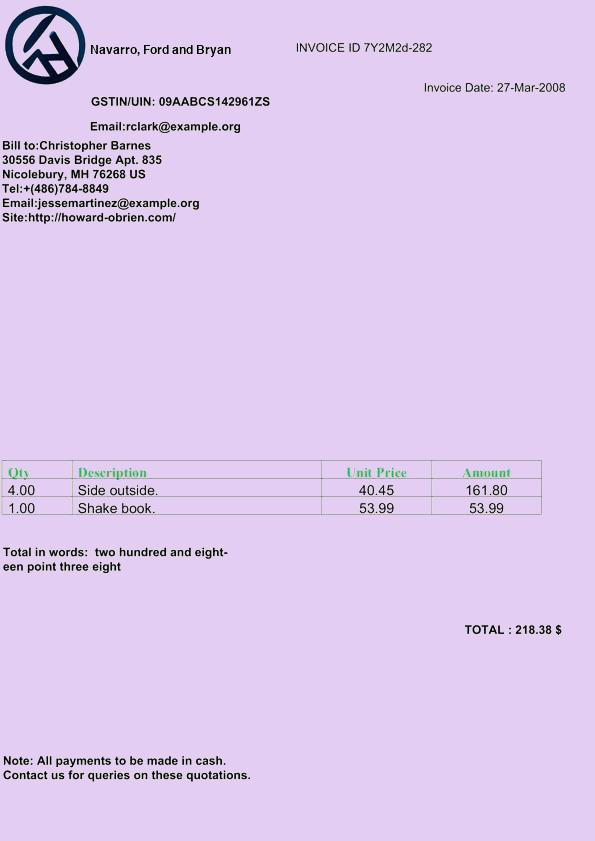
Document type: Invoice